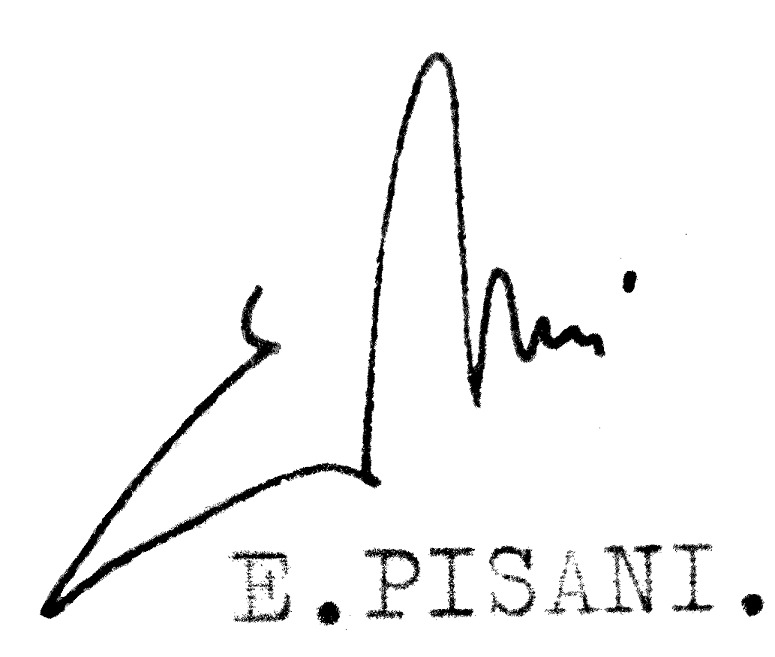
Signature of: edgard pisani